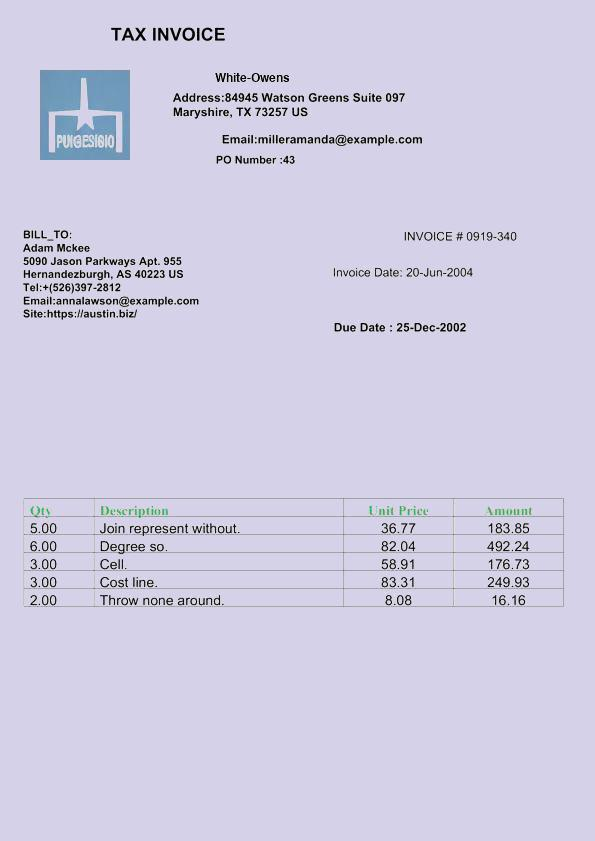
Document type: Invoice